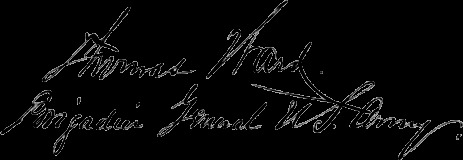
Signature of: thomas ward